Question: What appears to be the issue?
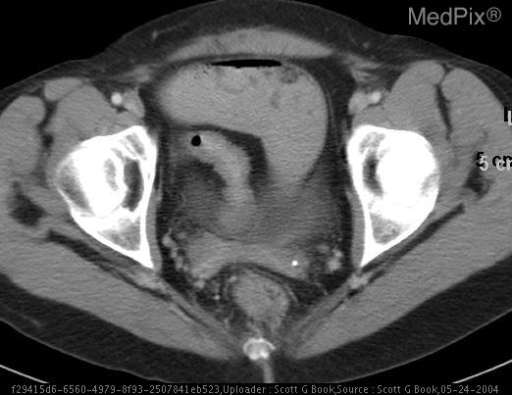
Answer: The findings suggest Multiple spot images and overhead views from a small bowel follow through demonstrate narrowing of the terminal ileum with proximal dilated loops of small bowel.  Abdominal CT with contrast demonstrates stricture of theterminal ileum with mild fat stranding.. Axial CT image through the pelvis demonstrates a narrow terminal ileum in longitudinal section with a dilated proximal small bowel loop anterior.. The patient might have a history of 55 y/o WF with years of diarrhea and increasing diffuse crampy abdominal pain..